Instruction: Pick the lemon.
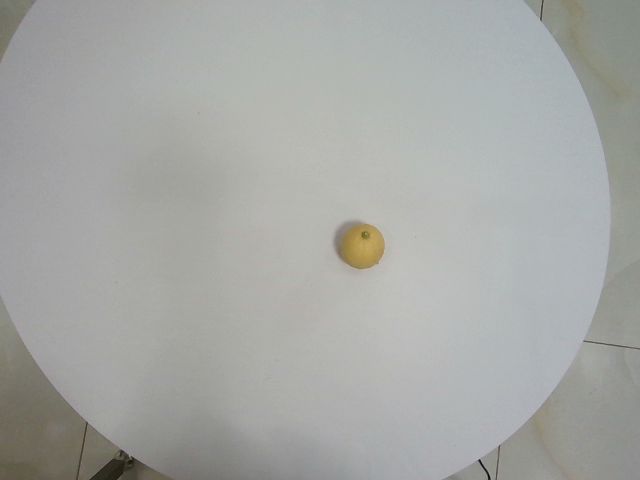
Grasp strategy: vertical